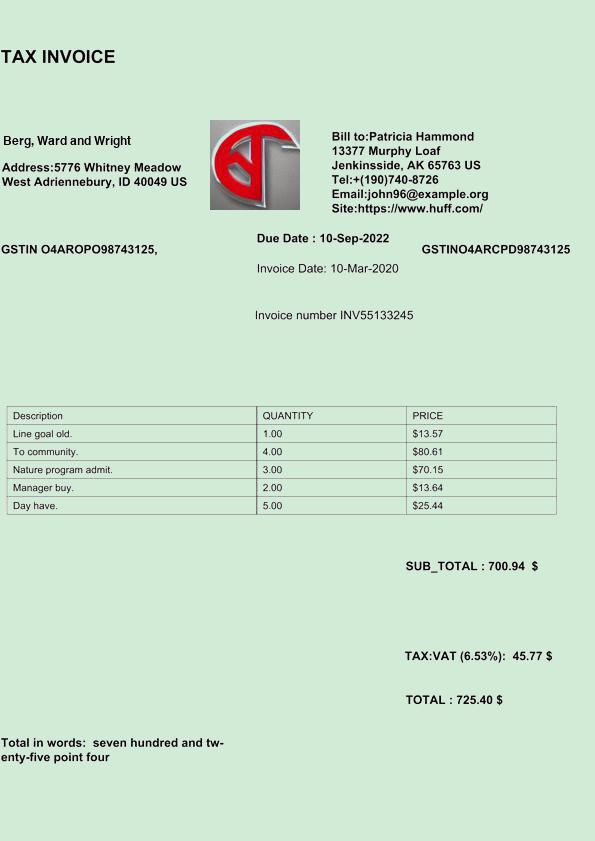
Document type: Invoice